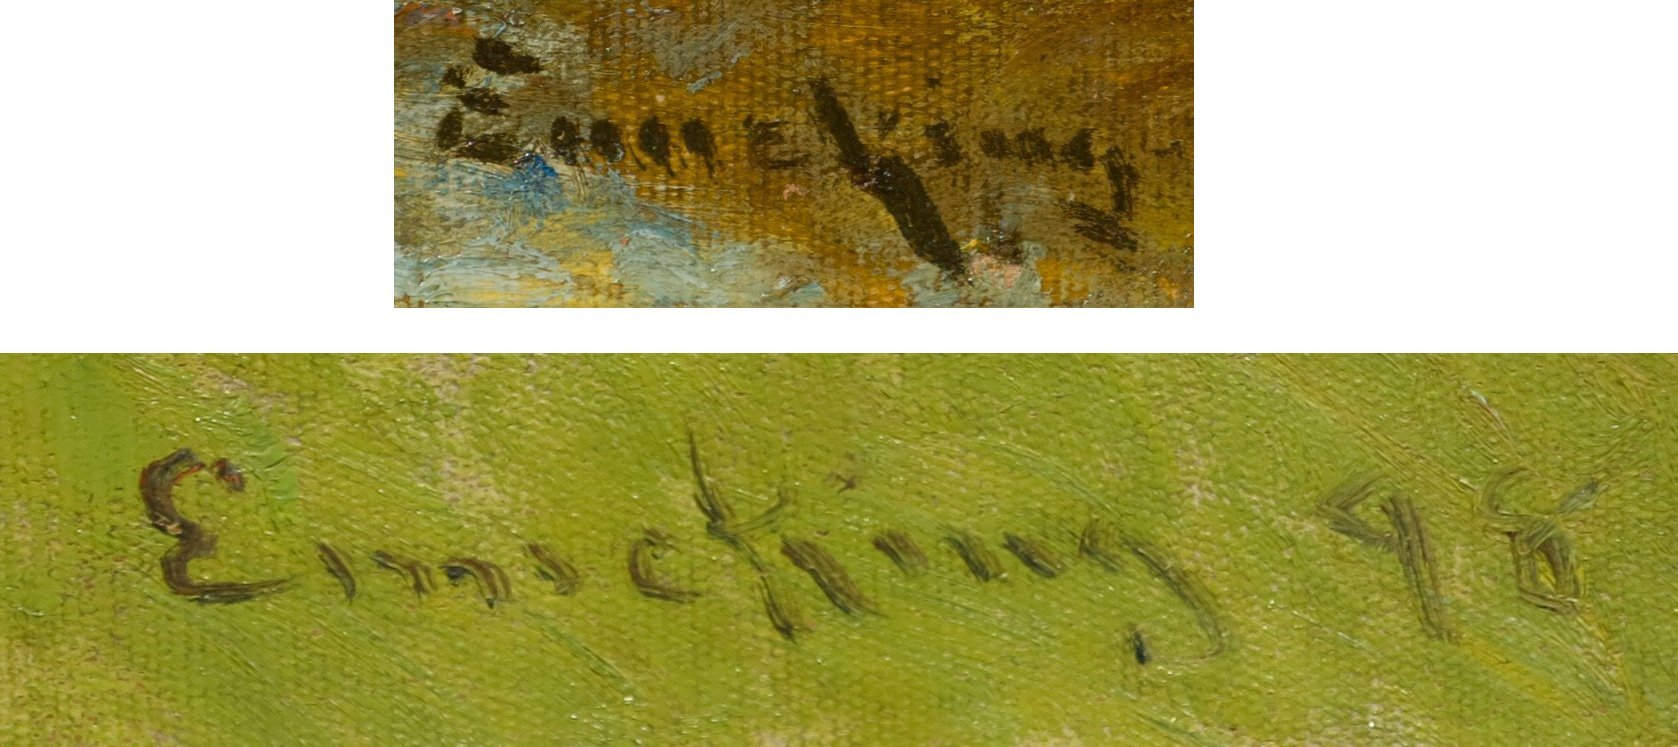
Signature of: john joseph enneking